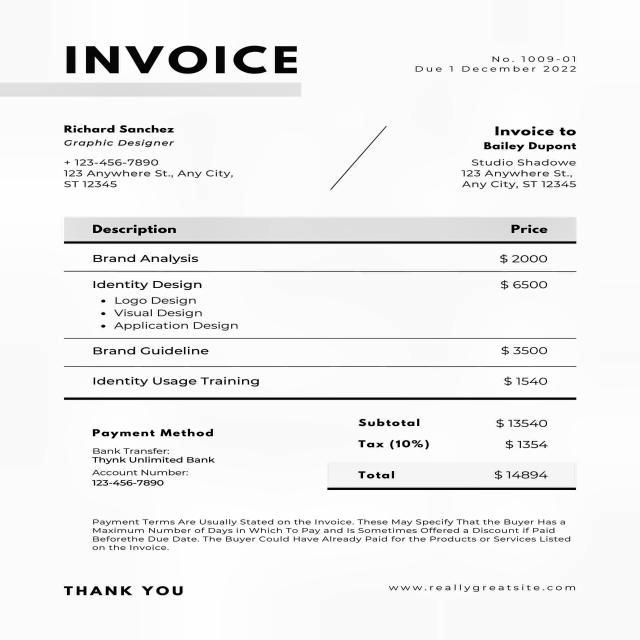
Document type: Invoice